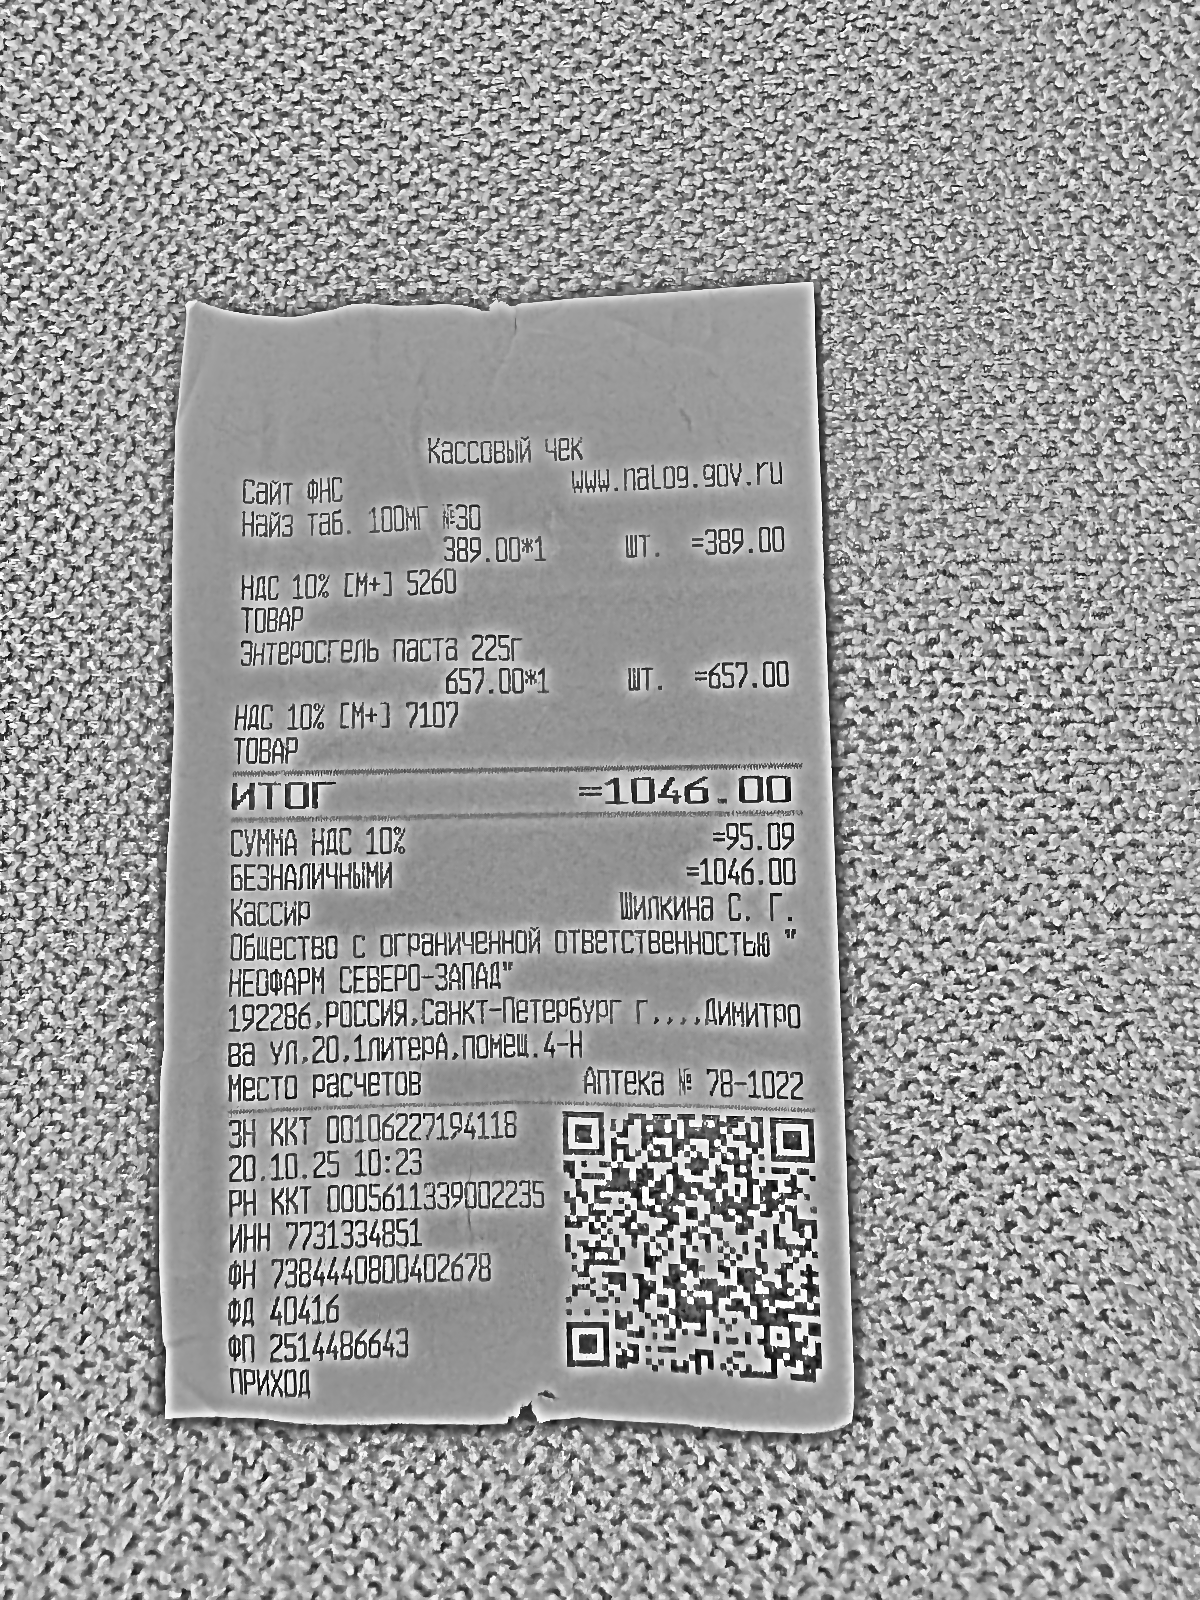
Продавец: Общество с ограниченной ответственностью "НЕОФАРМ СЕВЕРО-ЗАПАД"
ИНН: 7731334851
Дата: 20.10.25
Товары: Найз таб. 100мг №30; Энтеросгель паста 225г
Количество: 1; 1
Цена: 389.00; 657.00
Сумма: 389.00; 657.00
Итого: 1046.00